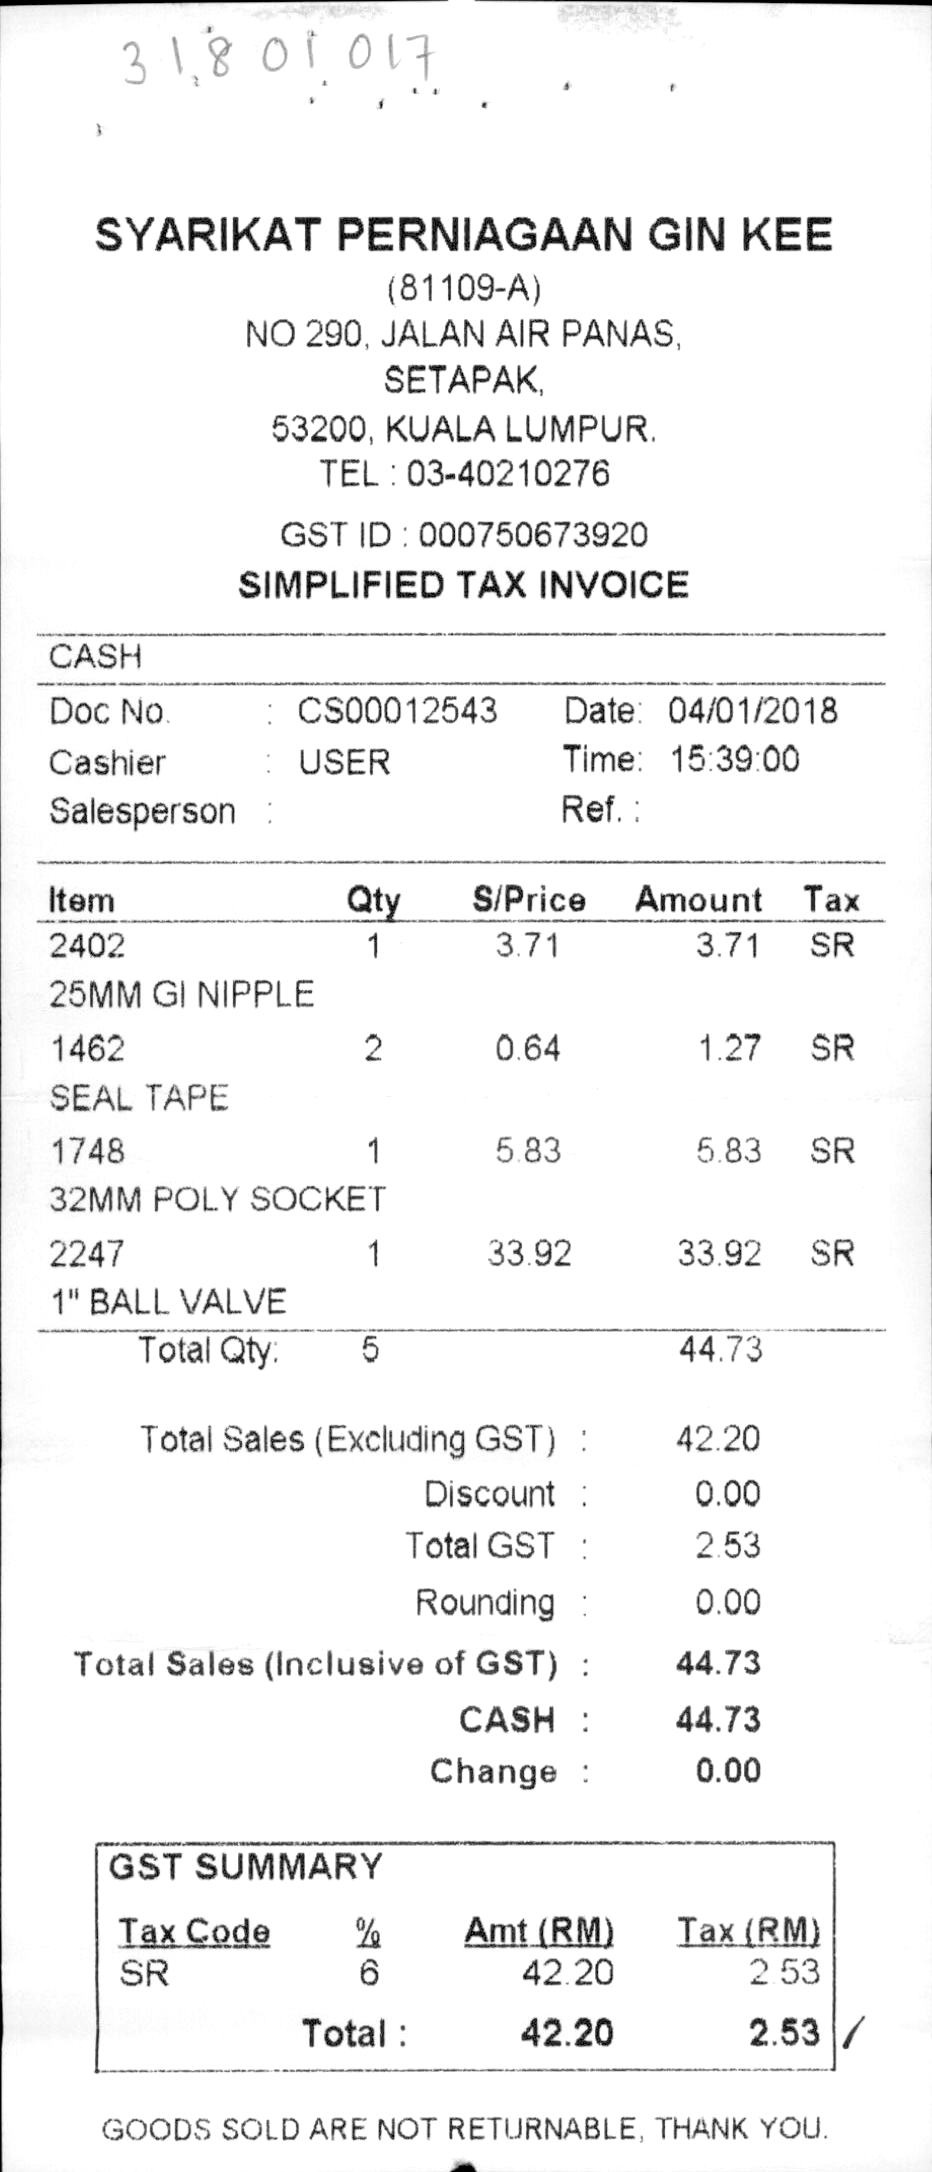
SYARIKAT PERNIAGAAN GIN KEE
(81109-A)
NO 290, JALAN AIR PANAS,
SETAPAK,
53200, KUALA LUMPUR
TEL : 03-40210276
GST ID : 000750673920
SIMPLIFIED TAX INVOICE
CASH
DOC NO.
GOODS SOLD ARE NOT RETURNABLE, THANK YOU.
: CS00012543
DATE: 04/01/2018
CASHIER
2.53
: USER
TIME: 15:39:00
SALESPERSON :
REF. :
ITEM
QTY
S/PRICE
AMOUNT
TAX
2402
1
3.71
3.71
SR
25MM GI NIPPLE
1462
2
0.64
1.27
SR
SEAL TAPE
1748
1
5.83
5.83
SR
32MM POLY SOCKET
2247
1
33.92
33.92
SR
1" BALL VALVE
TOTAL QTY:
5
44.73
TOTAL SALES (EXCLUDING GST) :
42.20
DISCOUNT :
0.00
TOTAL GST :
2.53
ROUNDING :
0.00
TOTAL SALES (INCLUSIVE OF GST) :
44.73
CASH :
44.73
CHANGE :
0.00
GST SUMMARY
TAX CODE
%
AMT(RM)
TAX(RM)
SR
6
42.20
2.53
TOTAL :
42.20